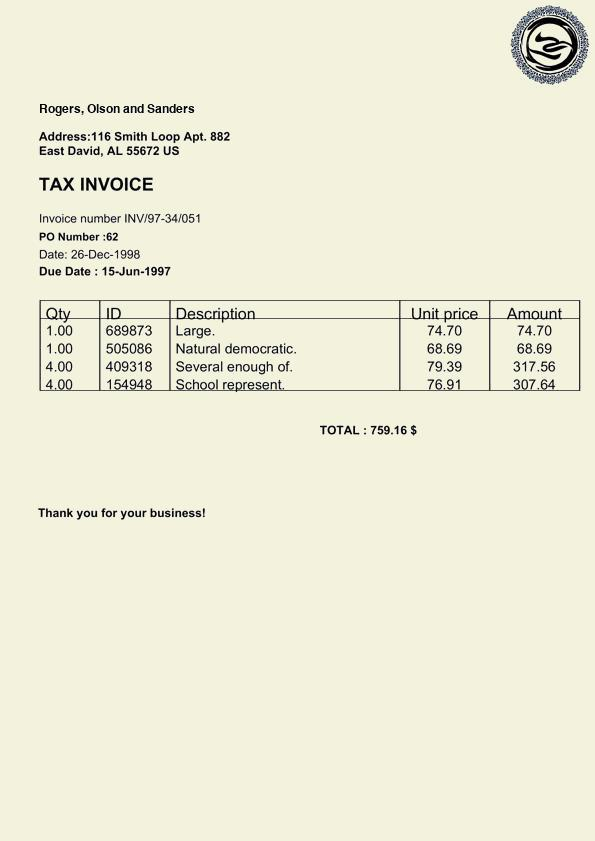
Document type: Invoice